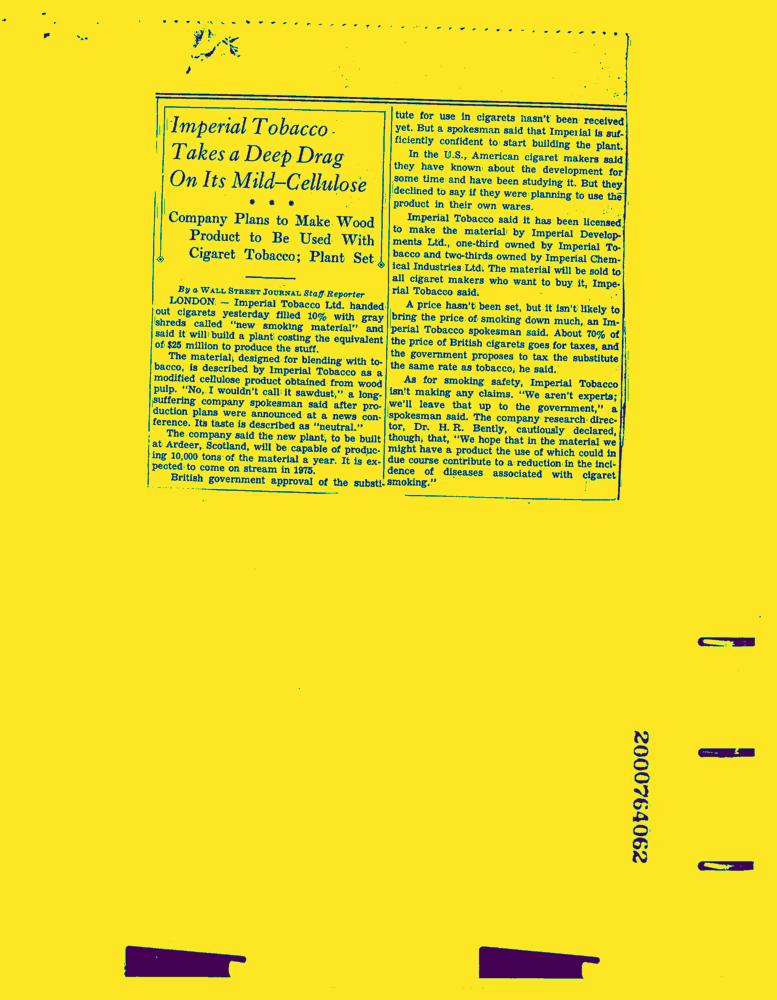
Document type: News-Article